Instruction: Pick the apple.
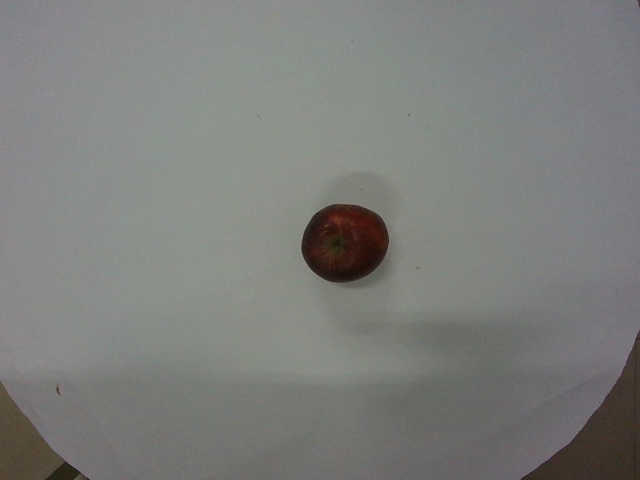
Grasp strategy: vertical